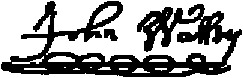
Signature of: john walley